Question: What is the address or location of the property listed in the document?
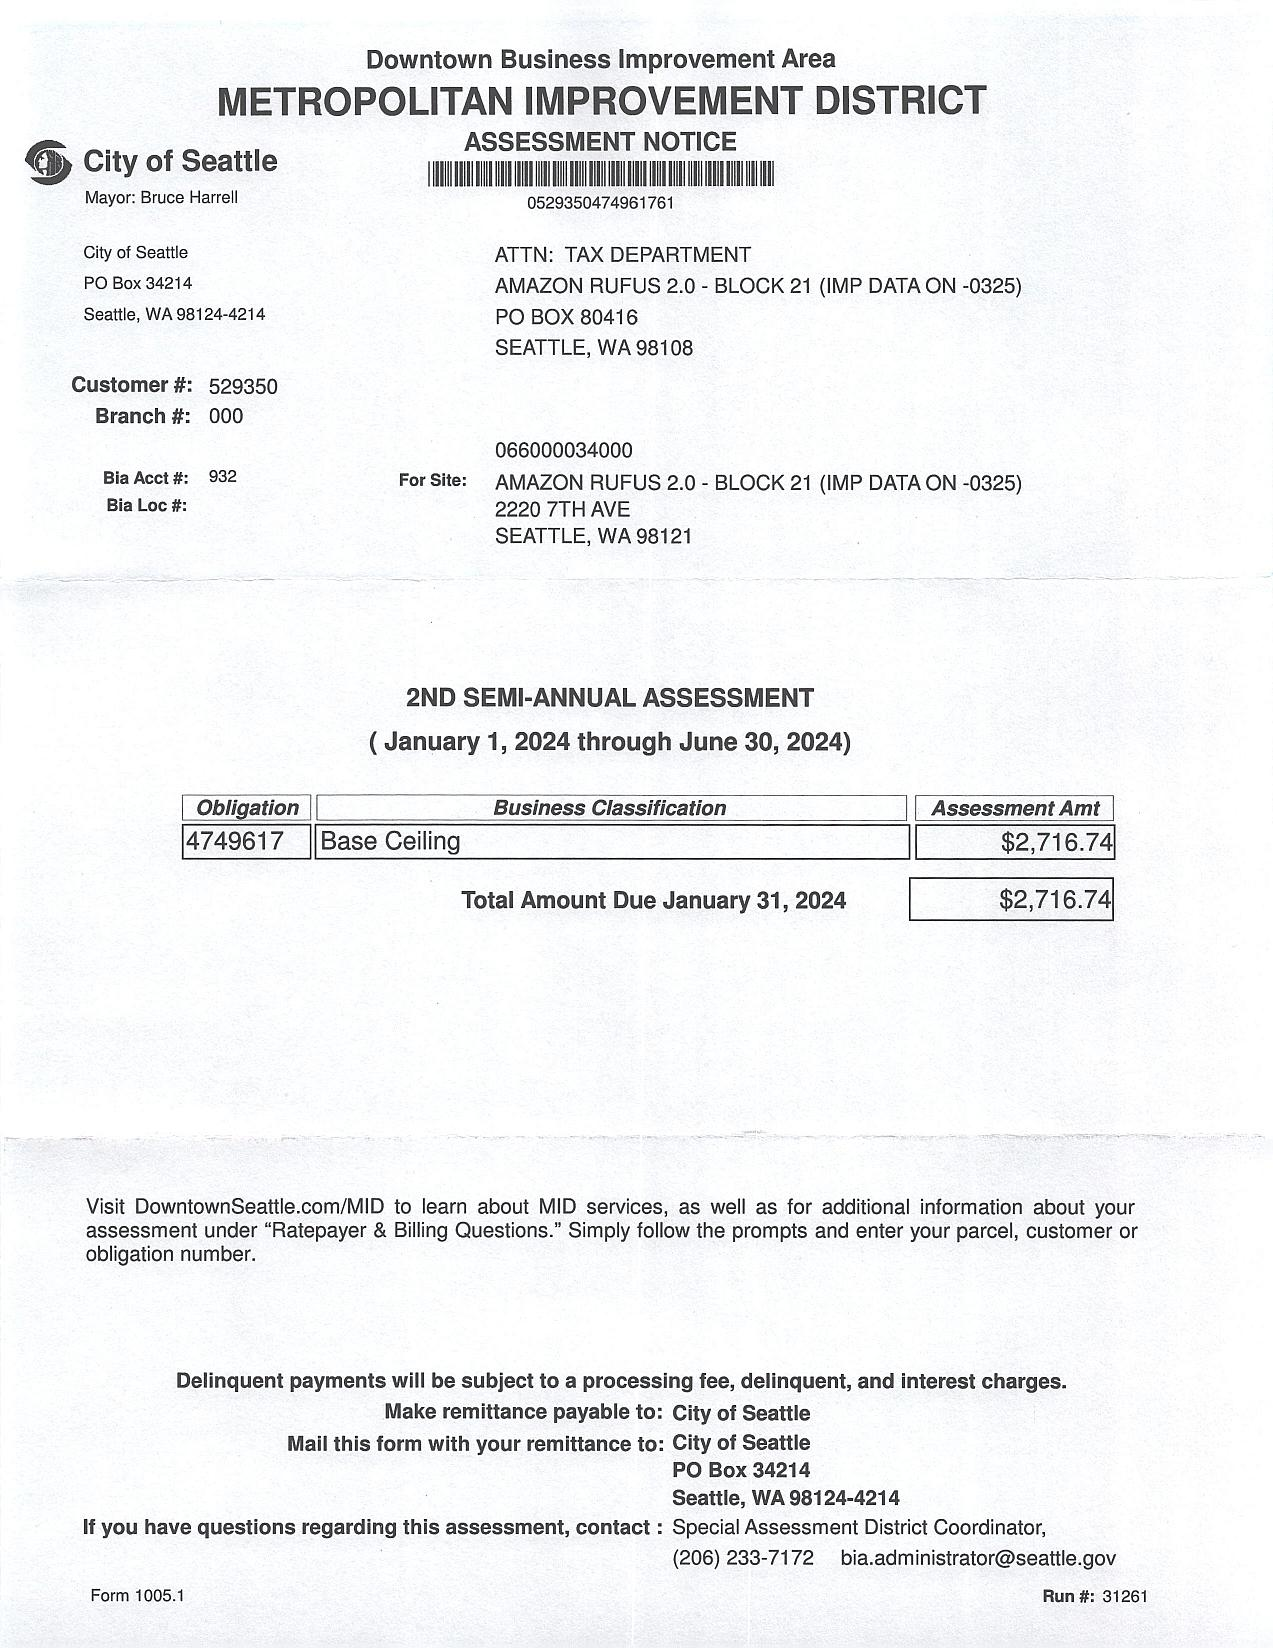
Answer: "2220 7TH AVE, SEATTLE, WA 98121"